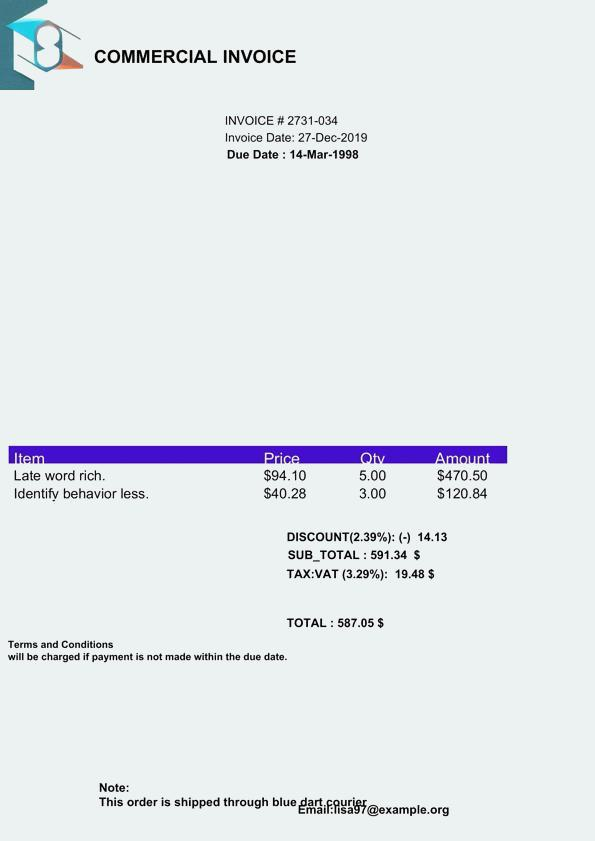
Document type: Invoice